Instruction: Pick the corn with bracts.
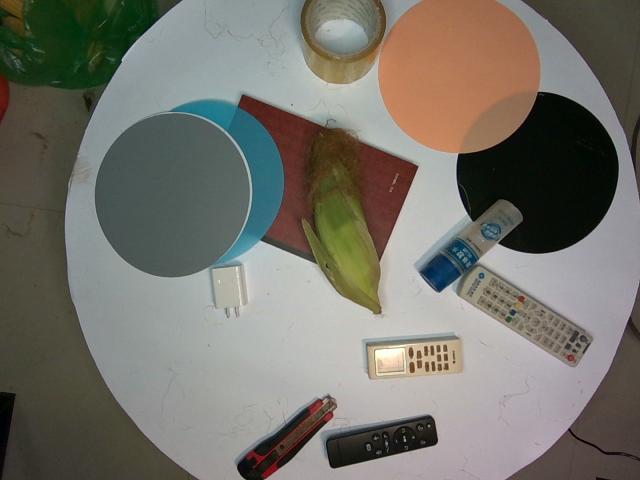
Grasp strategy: vertical